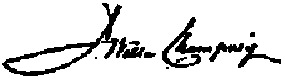
Signature of: james wells champney